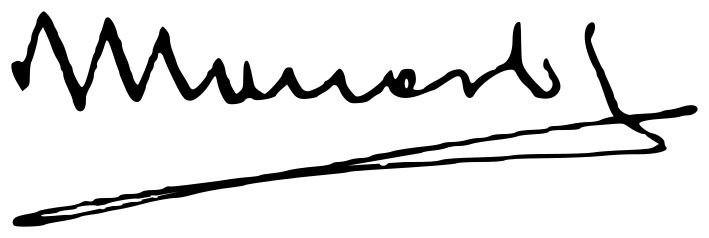
Signature of: josé moscardó ituarte